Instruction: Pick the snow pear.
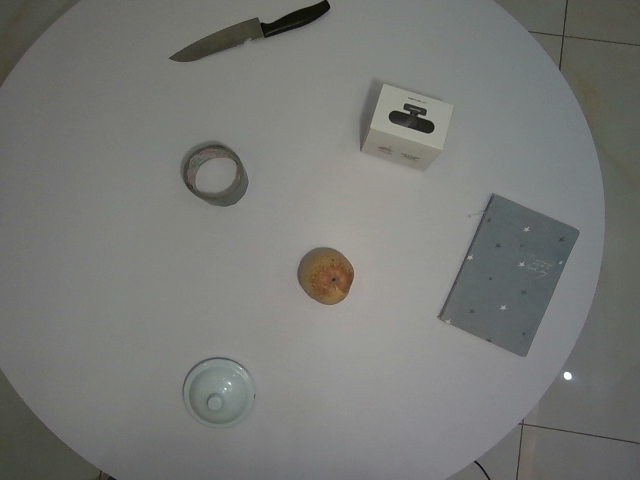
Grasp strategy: vertical